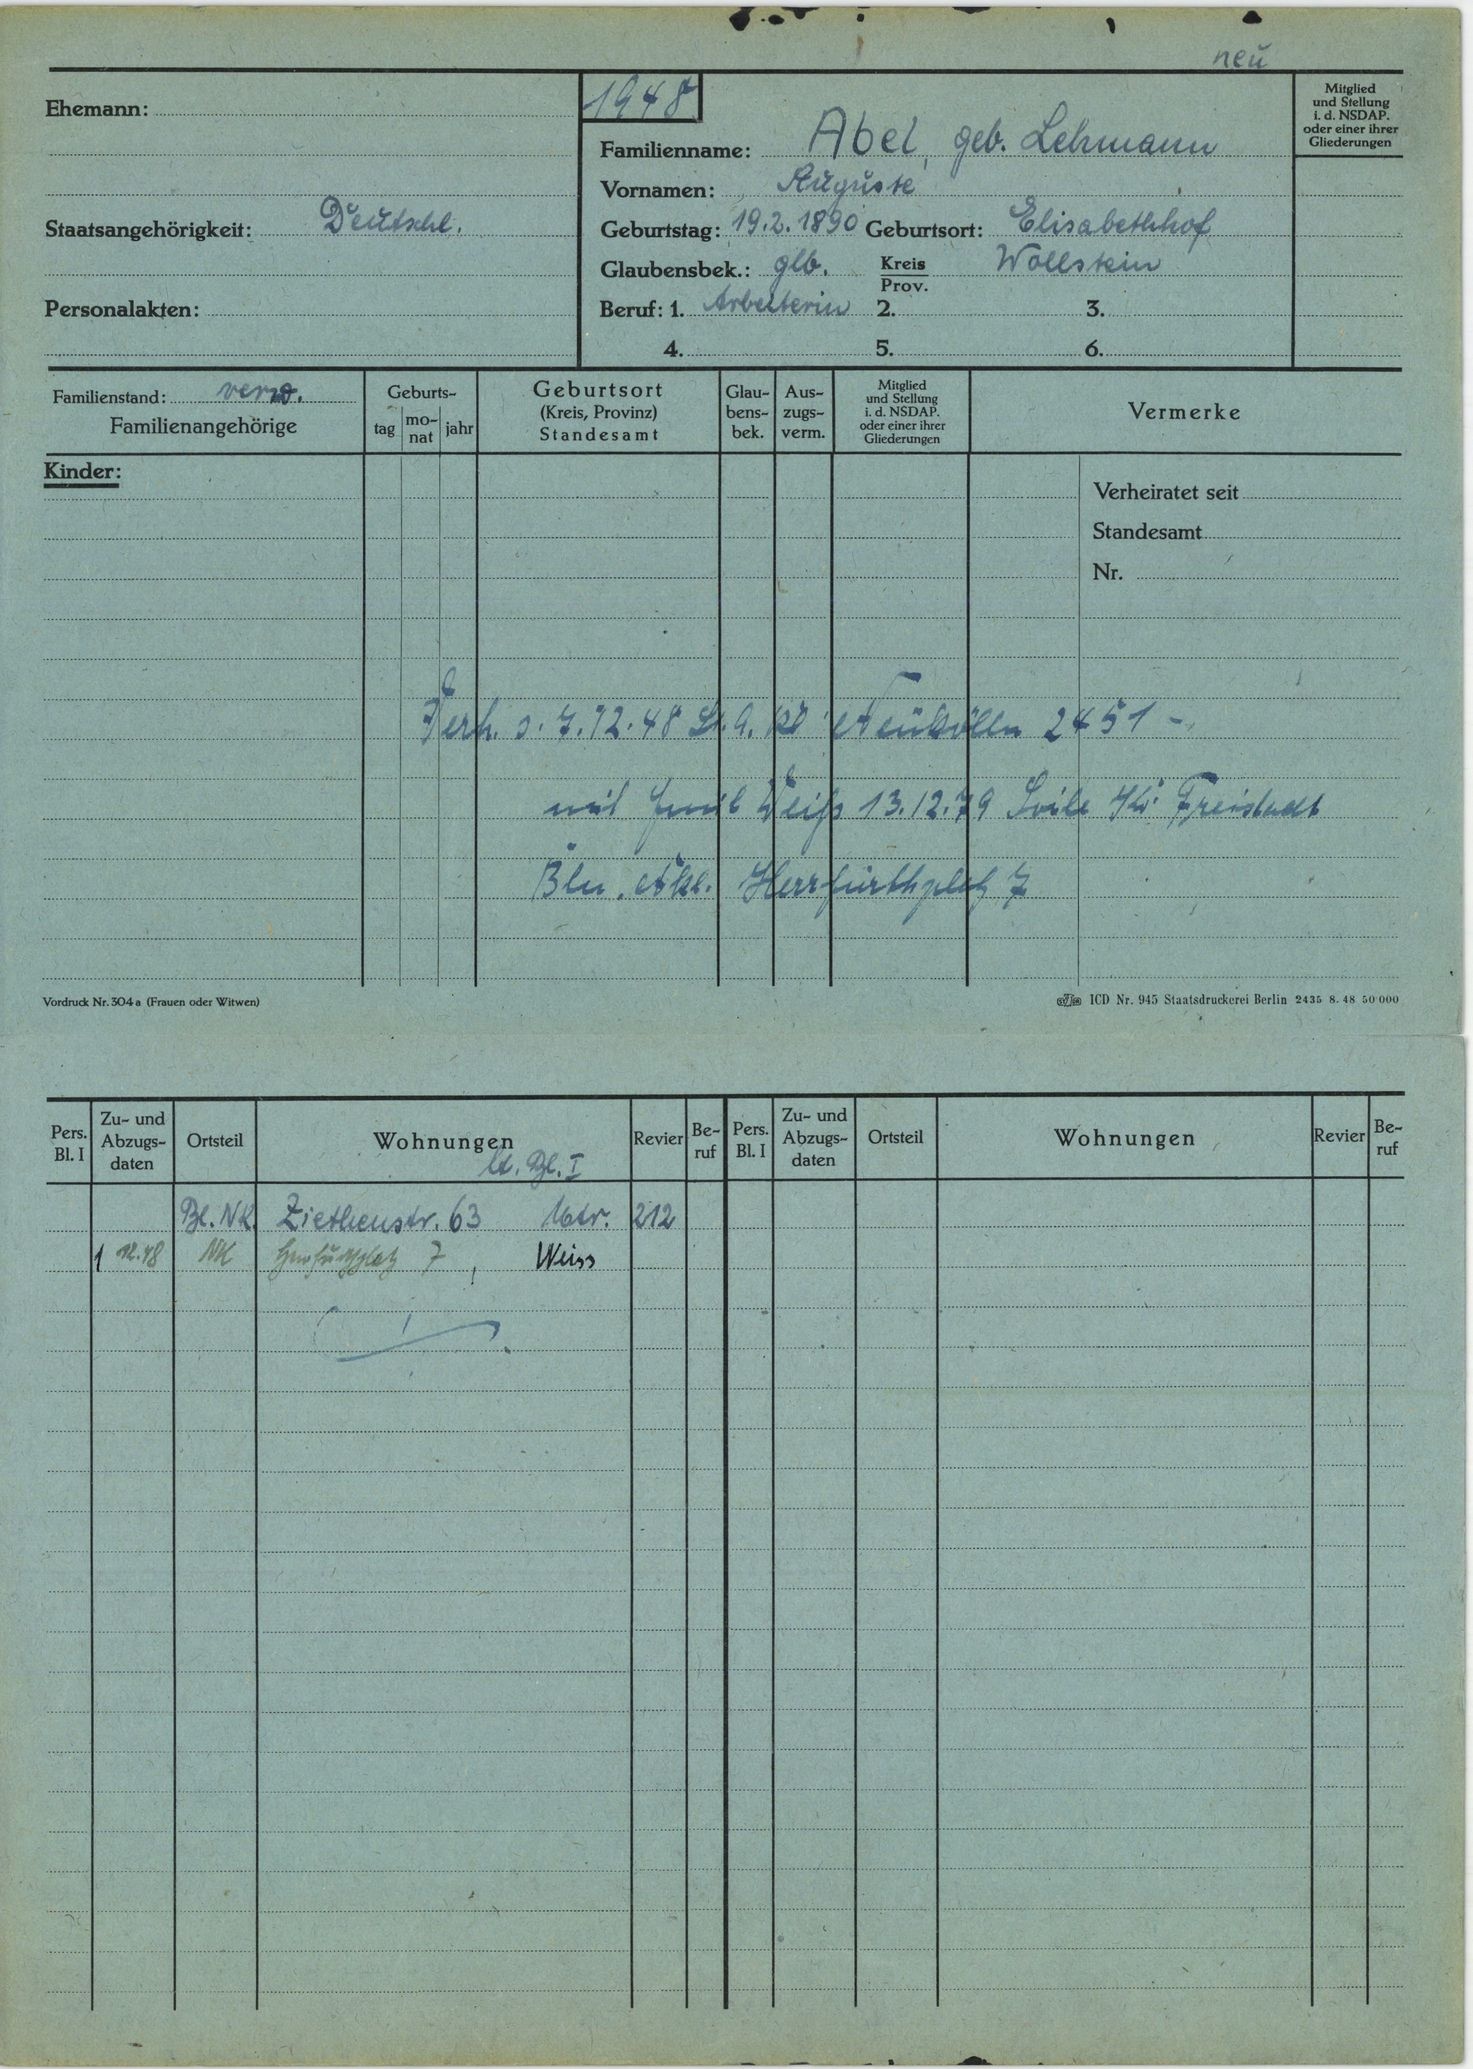
Abel, geb. Lehmann